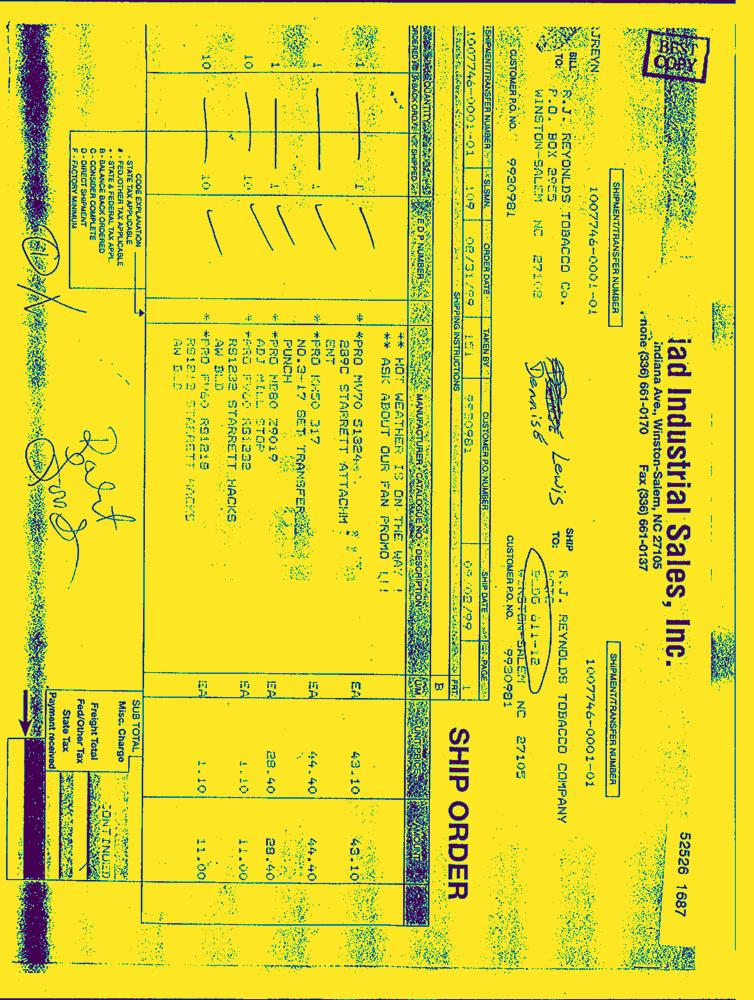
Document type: Invoice-Doc